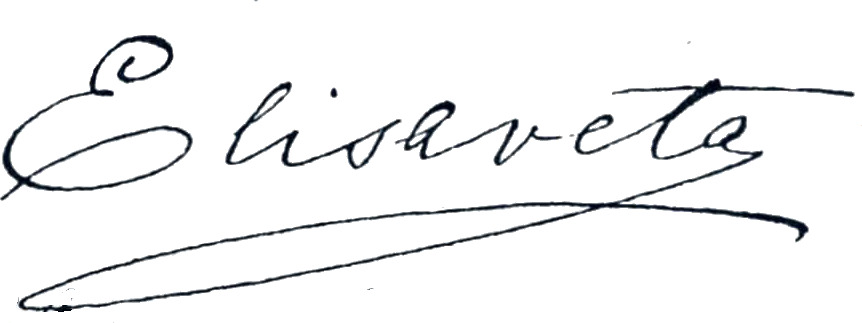
Signature of: elisabeth of wied